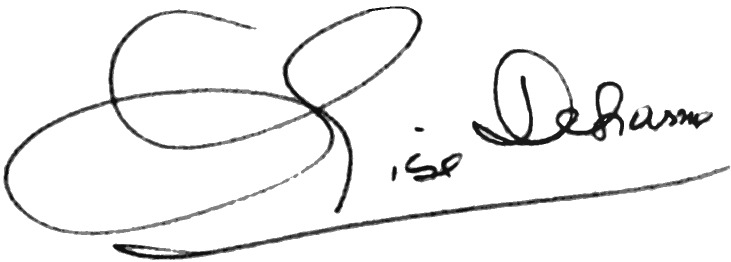
Signature of: lise deharme